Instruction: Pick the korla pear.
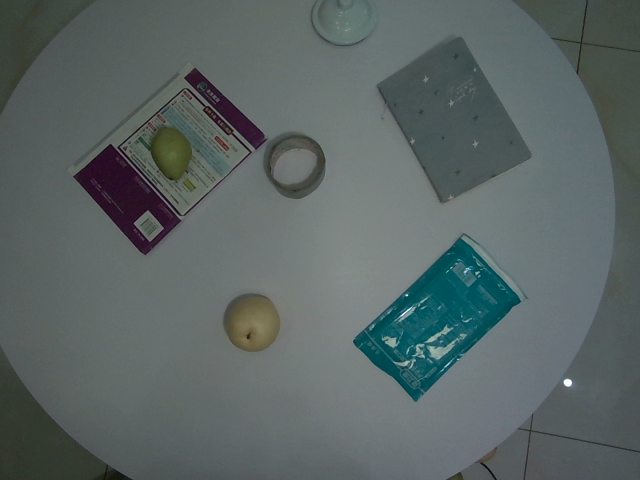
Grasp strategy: vertical